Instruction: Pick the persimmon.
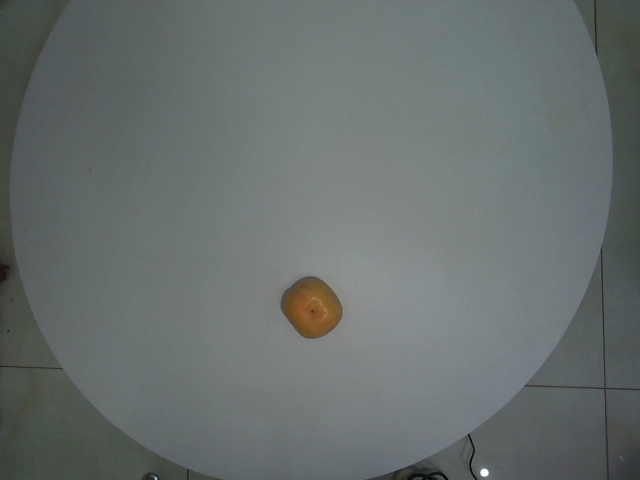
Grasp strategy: vertical